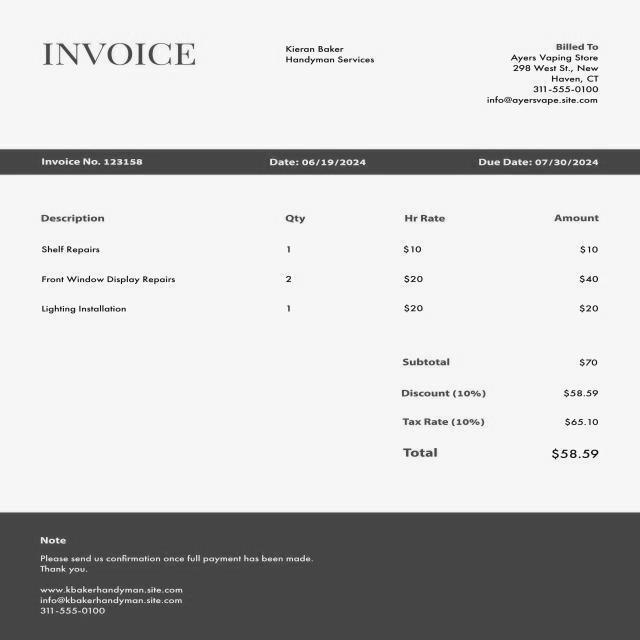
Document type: Invoice